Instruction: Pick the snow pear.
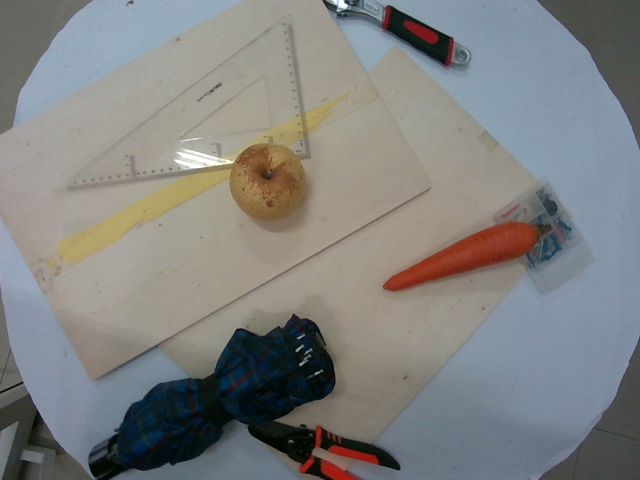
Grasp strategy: vertical